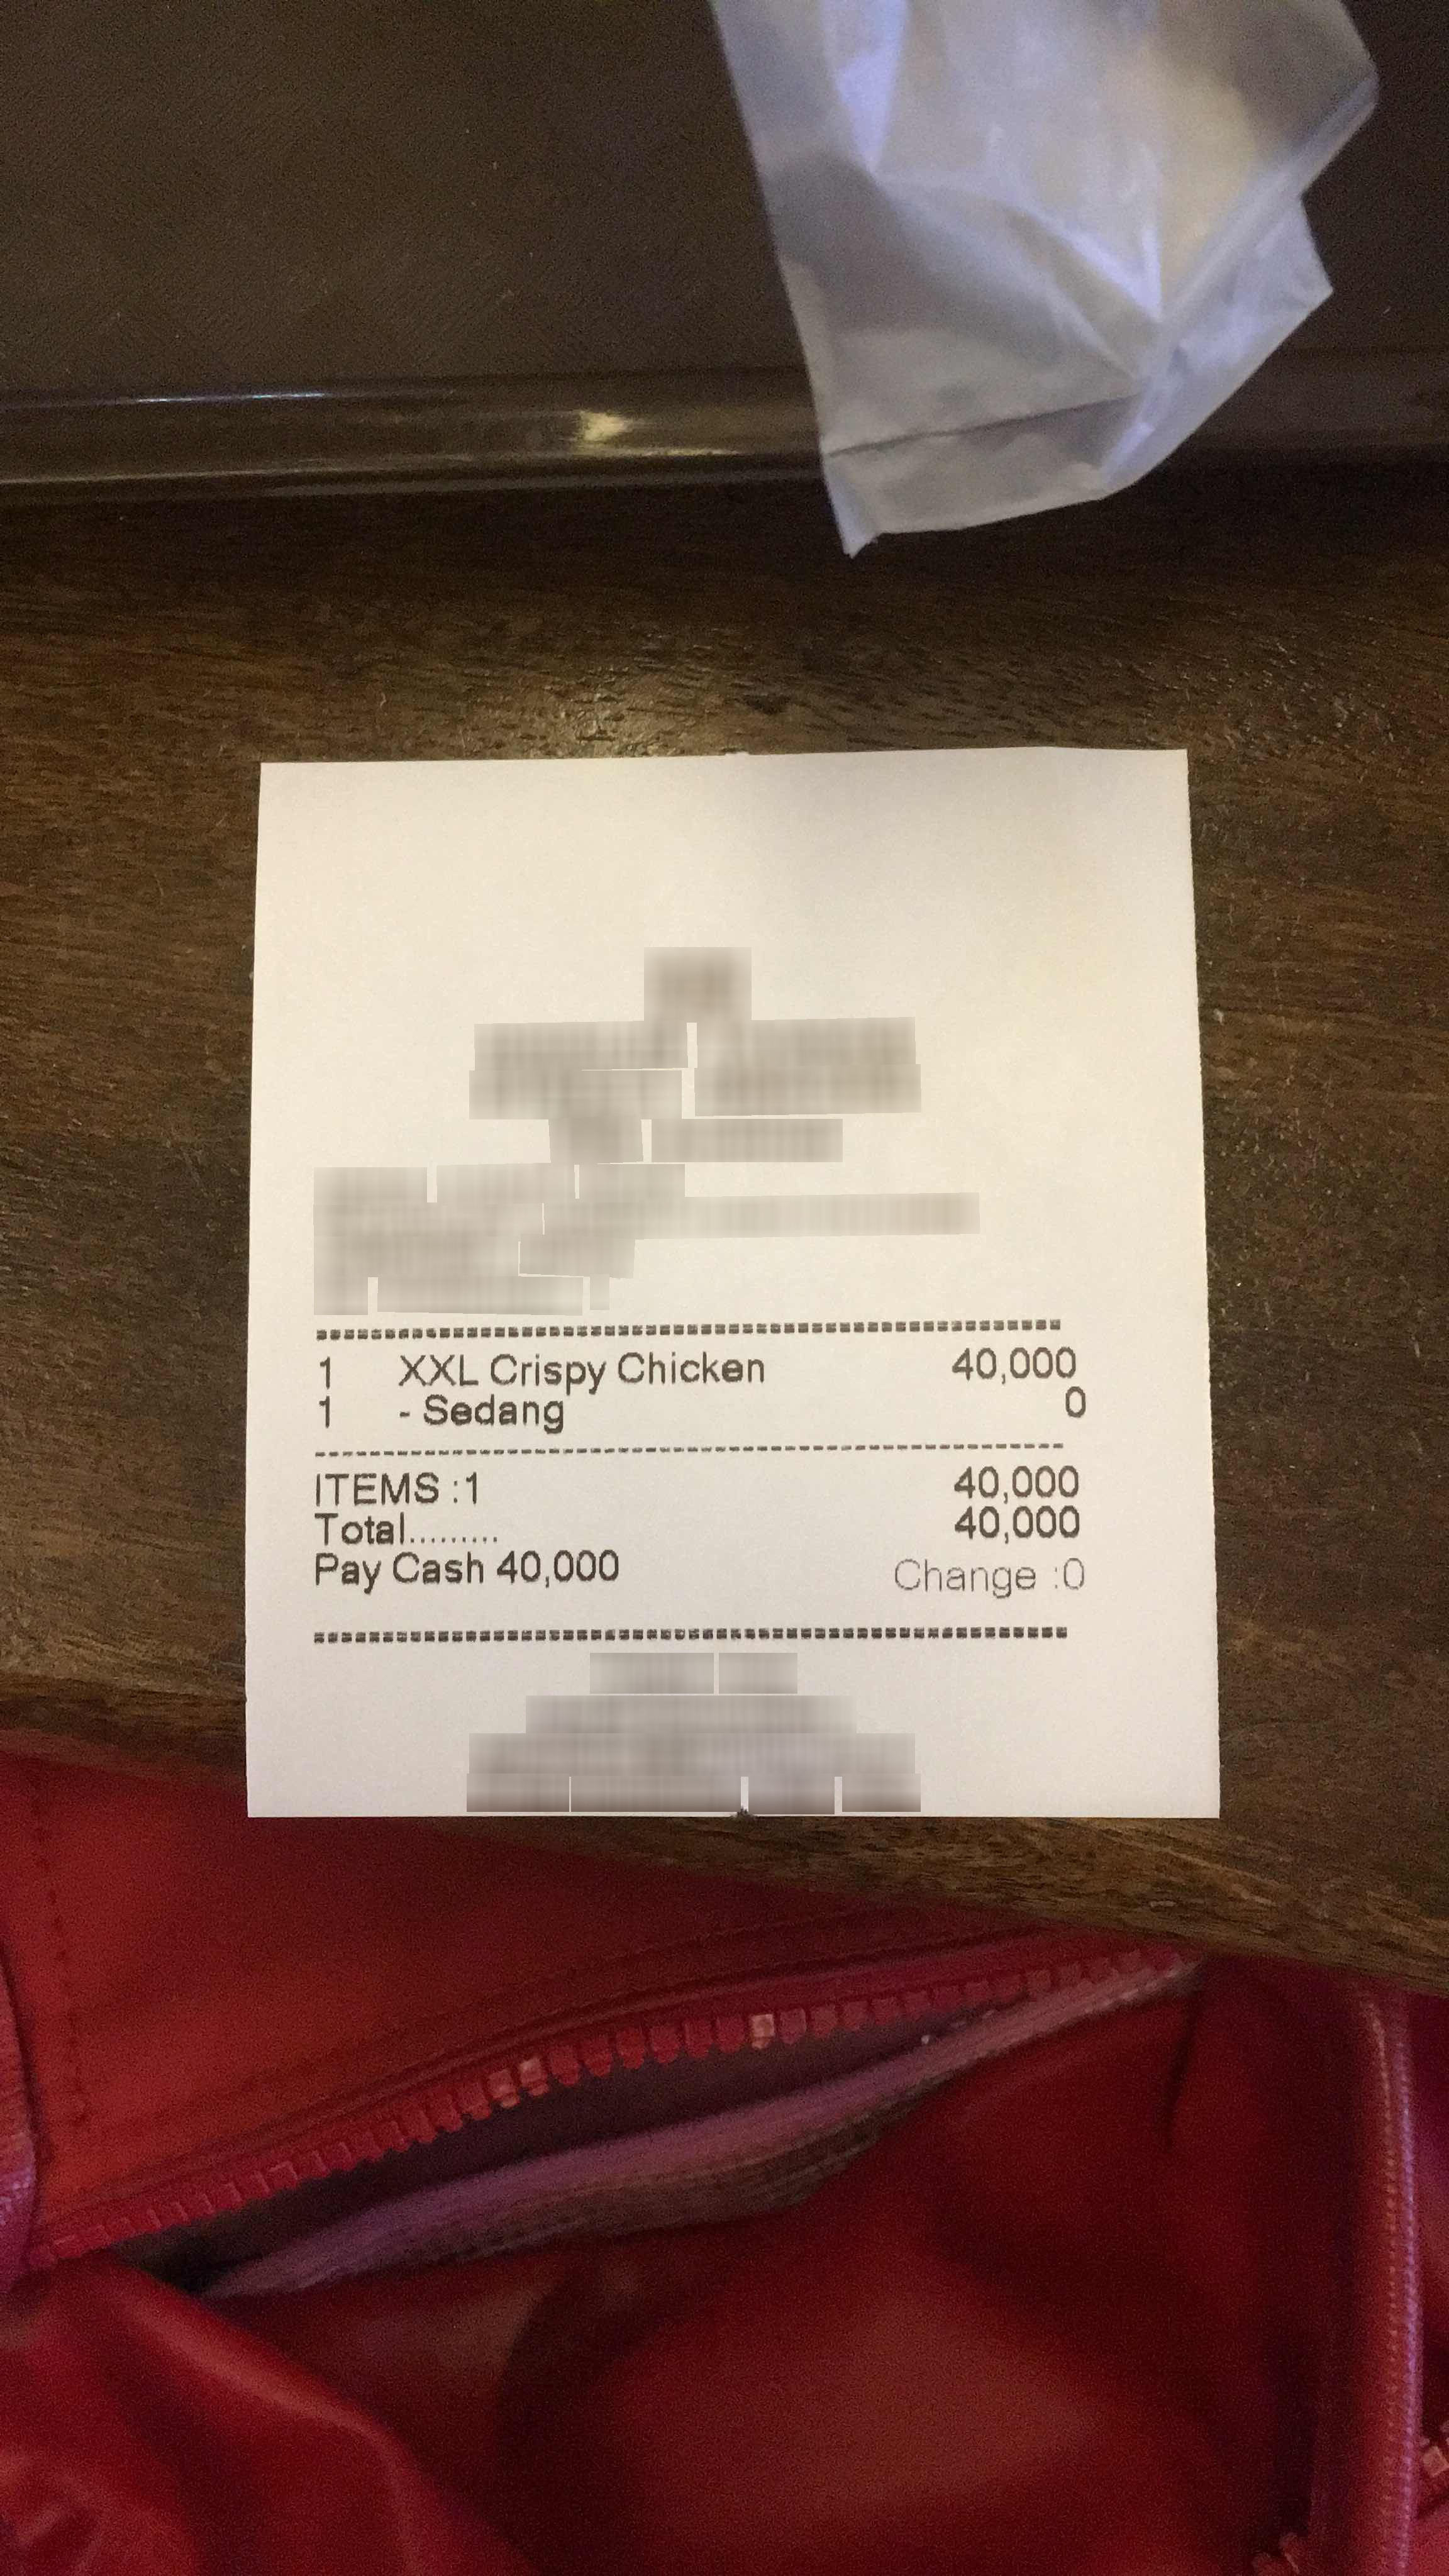
Number of items: 6
Subtotal: 40,000
Total: 40,000
OCR text regions:
text: Total.
text: 40,000
text: ITEMS:
text: 1
text: Pay
text: Cash
text: 40,000
text: Change :
text: 0
text: 1
text: XXL Crispy
text: Chicken
text: 40,000
text: 1
text: -
text: Sedang
text: 0
text: 40,000